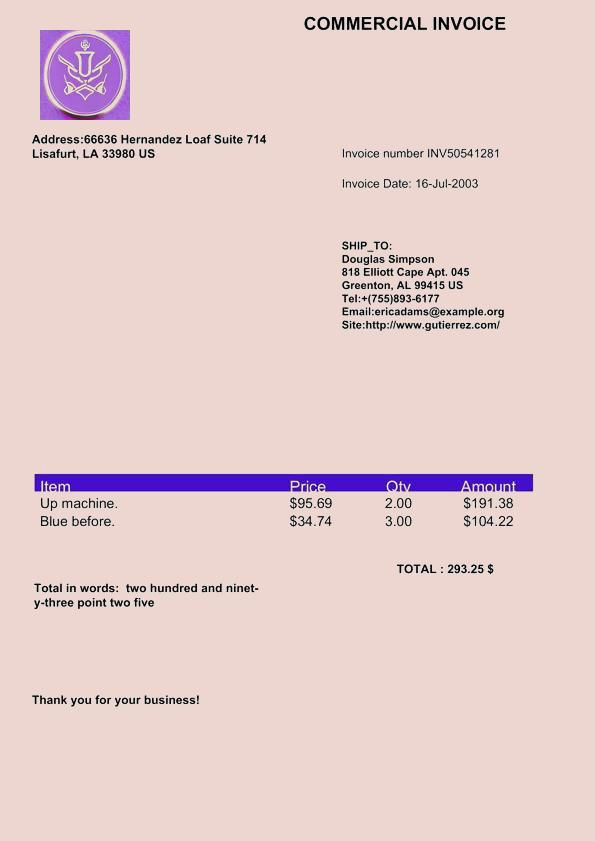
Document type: Invoice